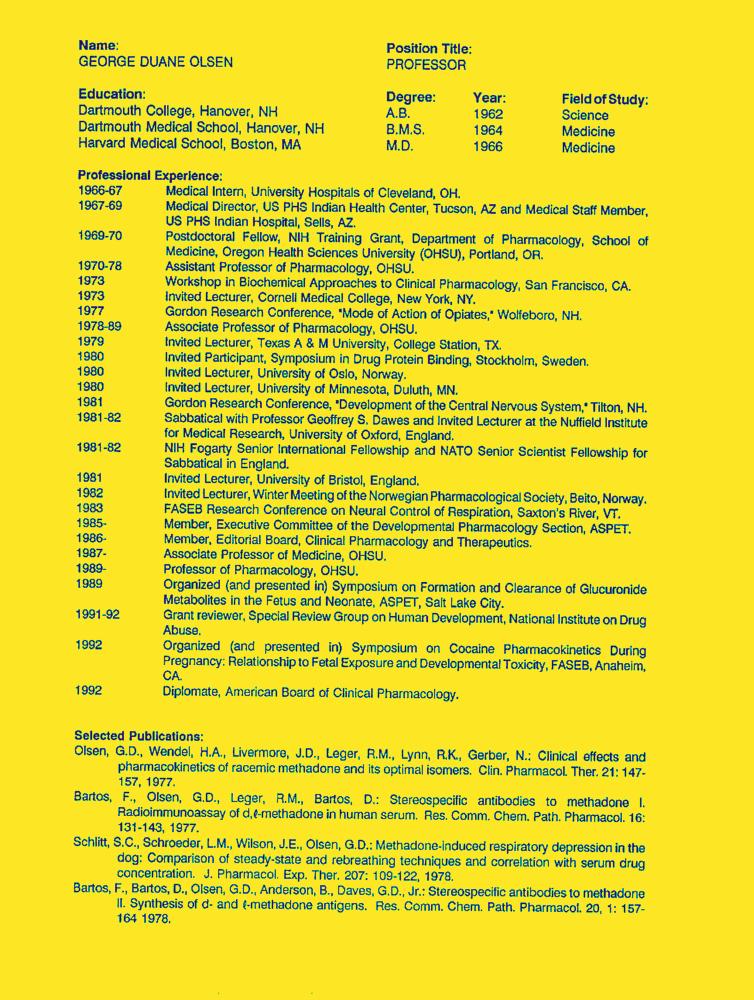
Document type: Resume-Doc